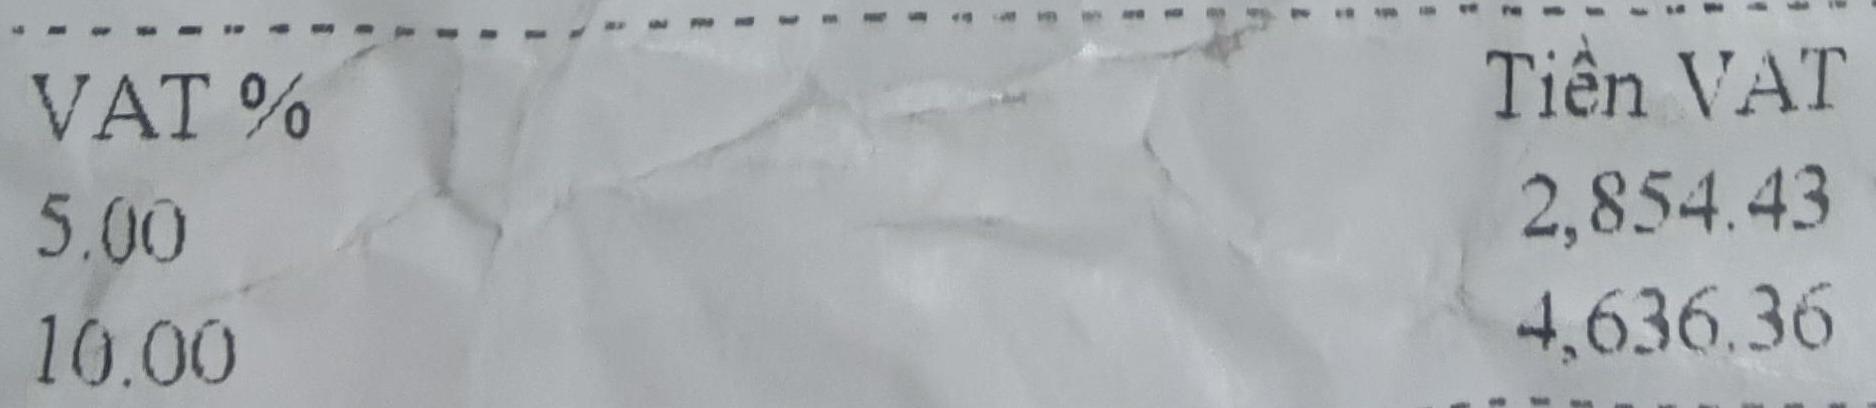
<table>
<tr>
<th>VAT %</th>
<th>Tiền VAT</th>
</tr>
<tr>
<td>5.00</td>
<td>2,854.43</td>
</tr>
<tr>
<td>10.00</td>
<td>4,636.36</td>
</tr>
</table>